Question: What is the total amount of taxes owed as per the document?
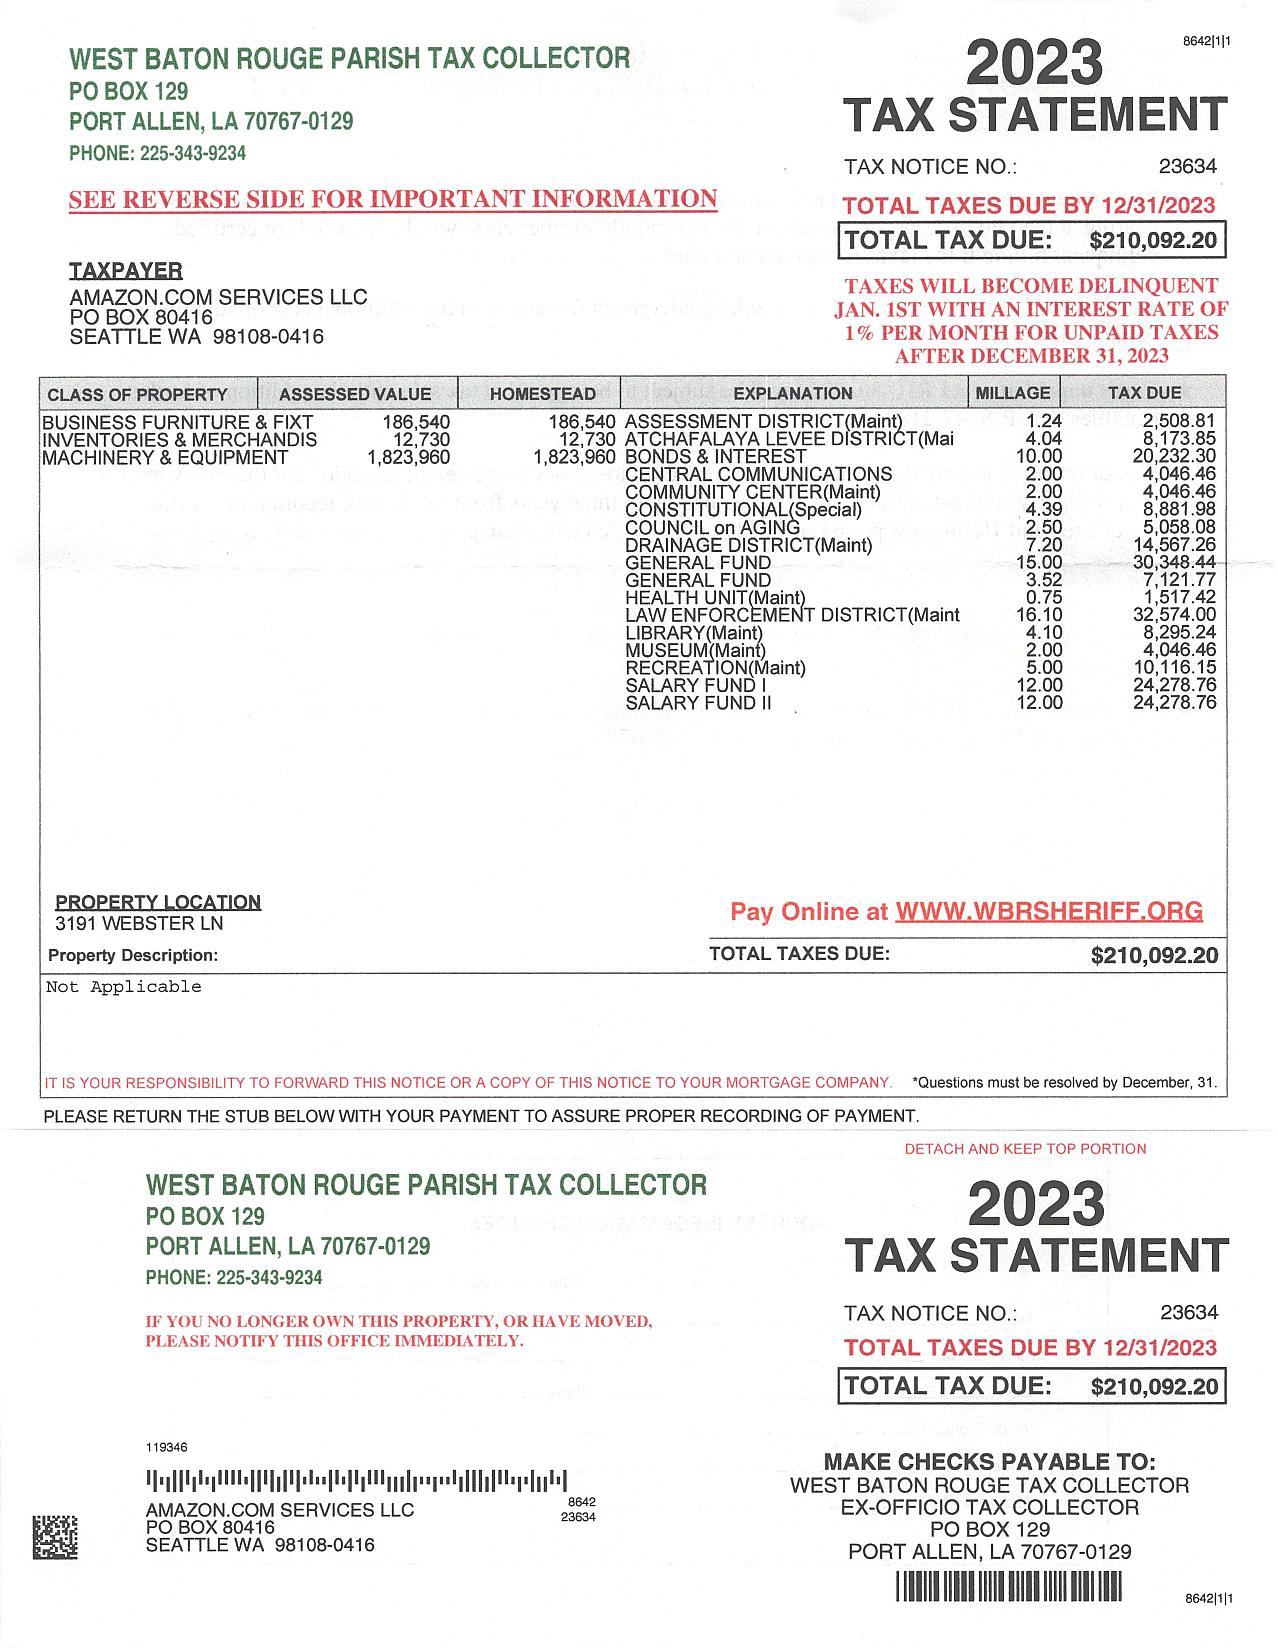
Answer: "$210,092.20 "